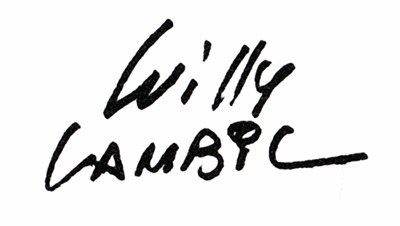
Signature of: lambil